Question: What is the suspected problem?
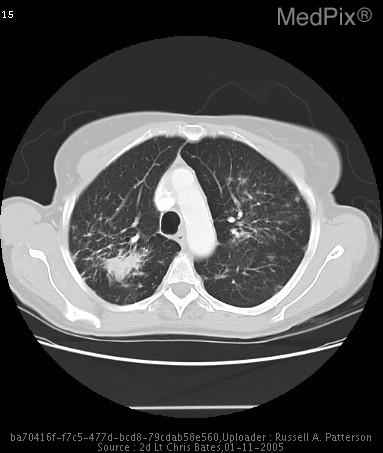
Answer: The findings suggest 1. The parenchyma of the lung demonstrates bilateral upper lobe predominant fibrotic changes with interlobular septal thickening. 2.  Numerous 1 cm nodular densities with in the periphery.
3.  As well as dominant fibrotic masses at the end of the bronchovascular bundle on the right side seen best on image #16 measuring 3.6 cm x 1.7 cm and on the left upper lobe seen best on image #10 measuring 2.4 cm X 1.8 cm with associated traction bronchiectasis, as well as some sparse areas of effected regions within the superior segments of the lower lobes bilaterally as well as the right middle lobe, which appears to have not changed significantly in comparison with the prior CT scan performed on 27 Feb 2002.
4.  No evidence of pleural effusion or pneumothorax.
5.  Mediastinum demonstrates no evidence of lymphadenopathy pathologic by size criteria.
6.  No evidence of axillary lymphadenopathy pathologic by size criteria.. Sarcoidosis. The patient might have a history of History (can include gestational age, or age in days, weeks, months):
70 y/o female for follow up CT scan to monitor for any pulmonary changes due to a recent 15lb weight loss, otherwise asymptomatic..